Question: What appears to be the issue?
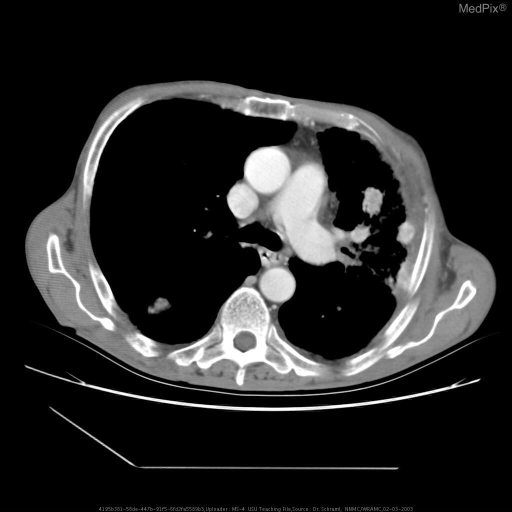
Answer: The findings suggest •  CXR:
Large destructive left apical mass involving the chest wall.  There is vertebral destruction, pleural metastasis, lymphadenopathy, and a contralateral lung nodules.

•  CT:
1) Large left upper lobe mass with adjacent chest wall invasion with bony destruction and vertebral body destruction.  Multiple left lingular segment masses
2) Right upper lobe mass with adjacent air space disease
3) Mediastinal and left hilar adenopathy
4) Right liver lobe ductal dilatation
5) Right adrenal mass enlargement
6) Left kidney mass

•  PET:
1) Malignant neoplasm extensively involving the apical posterior segment of the left upper lobe and extending locally into the mediastinum and the chest wall.  No discontinuous foci within the mediastinum or cervical region specifically to suggest metastatic disease to the lymph nodes.  Several satellite nodules in the left mid lung field and possible nodular metastases to left mid ribs.. CT:
1) Large left upper lobe mass with adjacent chest wall invasion with bony destruction and vertebral body destruction.  Multiple left lingular segment masses
2) Right upper lobe mass with adjacent air space disease
3) Mediastinal and left hilar adenopathy
4) Right liver lobe ductal dilatation
5) Right adrenal mass enlargement
6) Left kidney mass. The patient might have a history of 67 y/o male presents for further evaluation of an abnormal chest radiograph, discovered during a recent episode of both hepatic and left kidney abscesses..